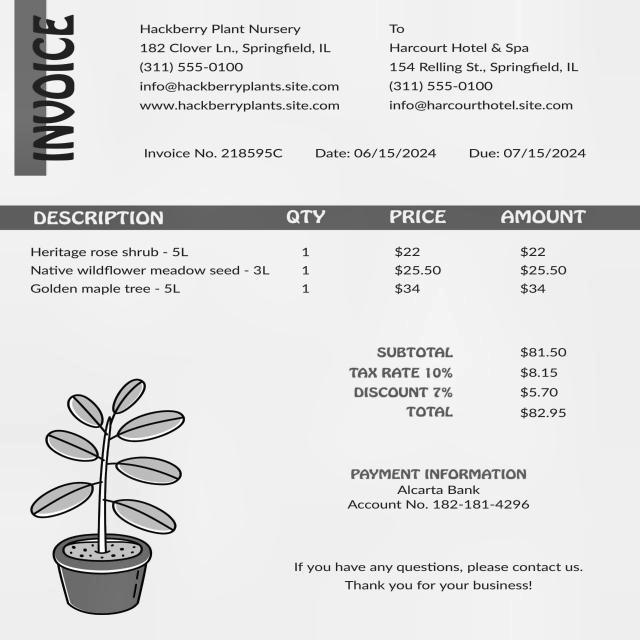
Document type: Invoice